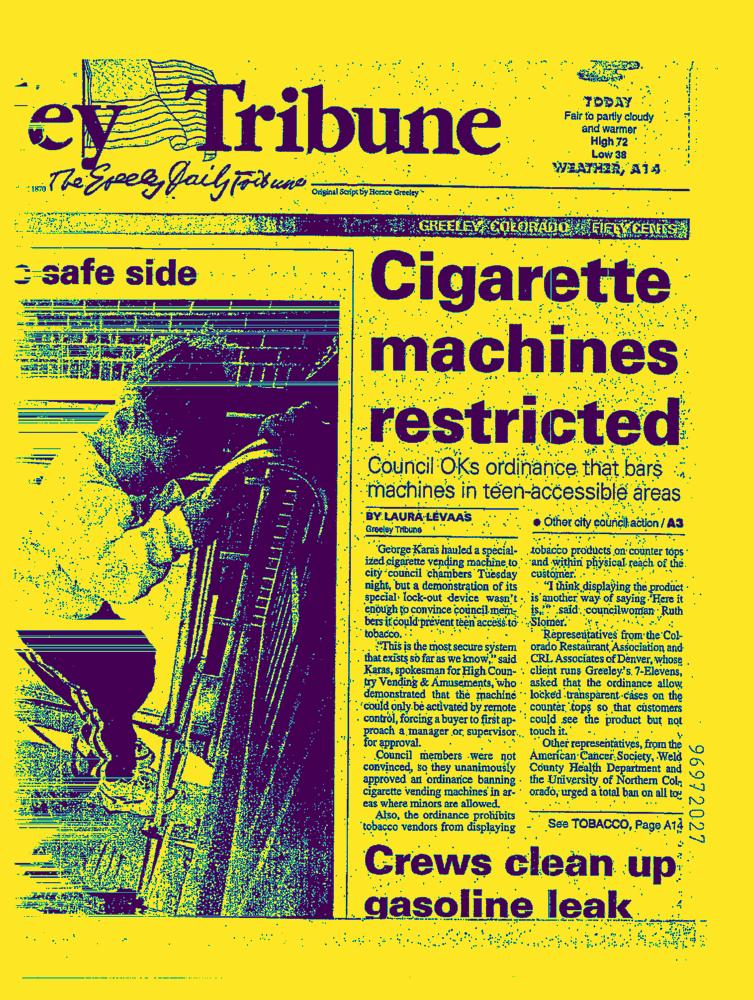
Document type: News-Article